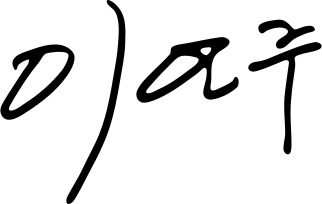
Signature of: lee un ju